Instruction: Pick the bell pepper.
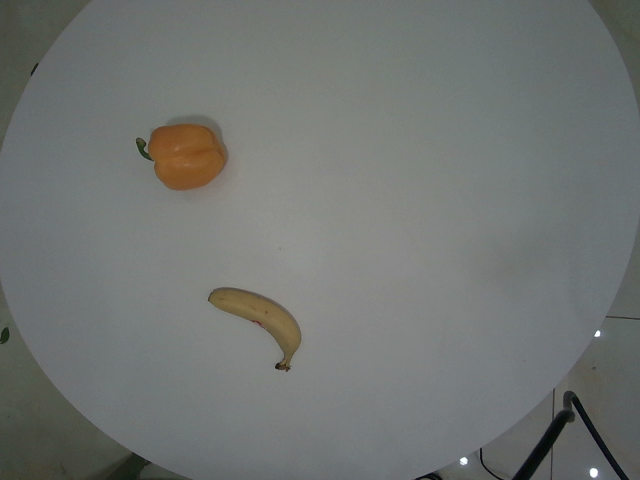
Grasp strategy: vertical